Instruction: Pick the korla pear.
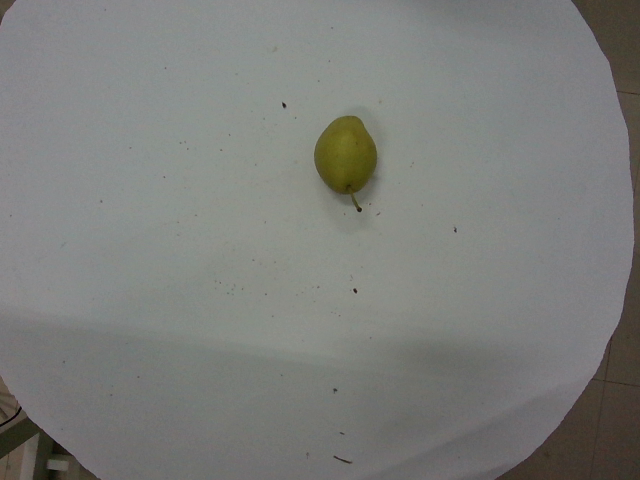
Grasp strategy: vertical